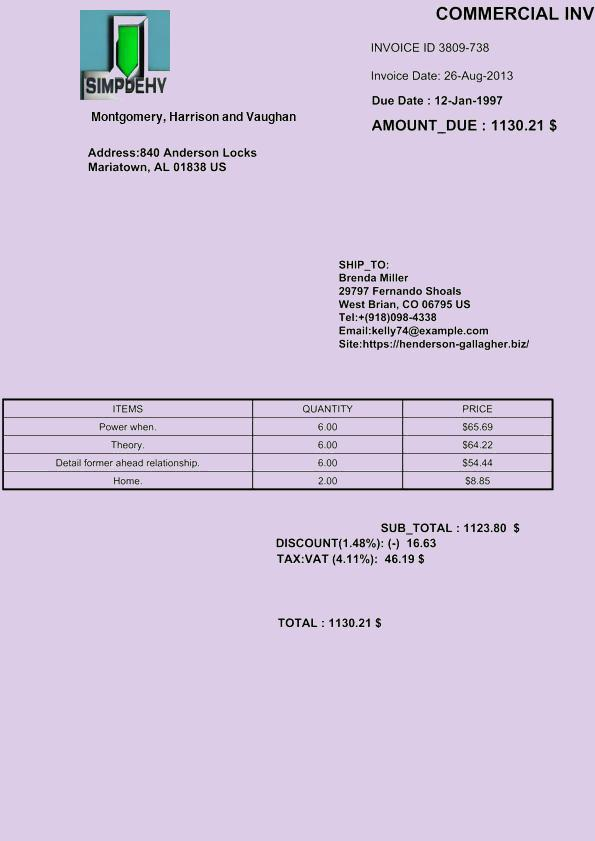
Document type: Invoice